Question: Talk about the condition:
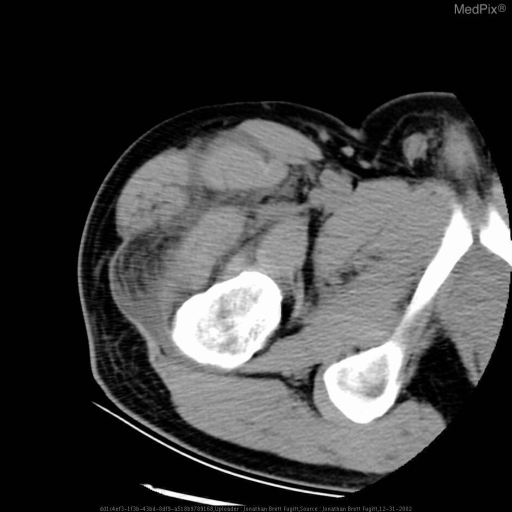
Answer: The disease is discussed as: Necrotizing fasciitis spreads suddenly and rapidly.  The infection located in the deep fascia along which is spreads as it migrates into the surrounding softer tissues.

Infections usually include multiple organisms which take advantage of conditions of local hypoxia acute tissue injury, or systemic immunosupression such as that seen in patients with diabetes or cancer.

If the causitive organisim is anaerobic subcutaneous air may be seen radiographically.

Necrotizing fasciitis is almost always fatal without treatment. A combination of surgical debridement including fasciotomy, aggressive antibiotic therapy, and hyperbaric oxygen treatment combined are the best theraputic regimen for these patients.